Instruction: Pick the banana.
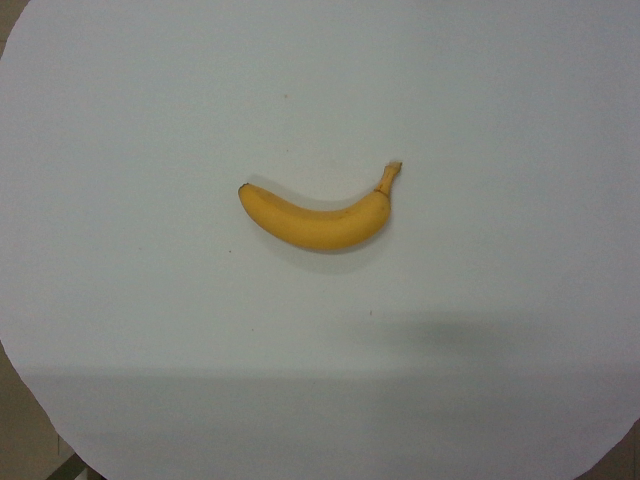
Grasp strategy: vertical